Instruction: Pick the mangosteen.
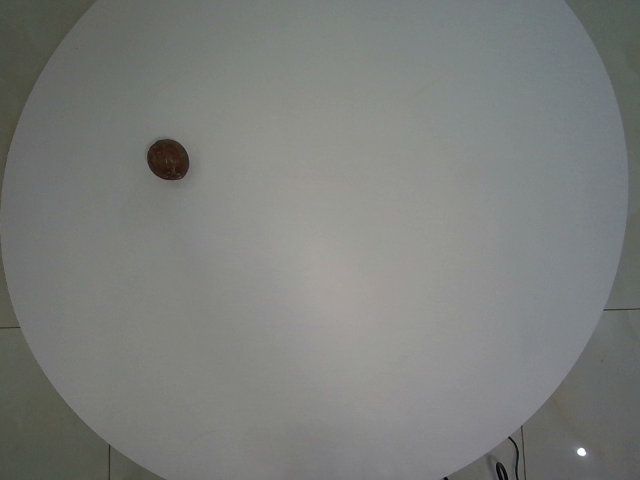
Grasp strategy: vertical